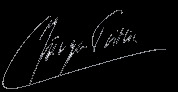
Signature of: jürgen trittin